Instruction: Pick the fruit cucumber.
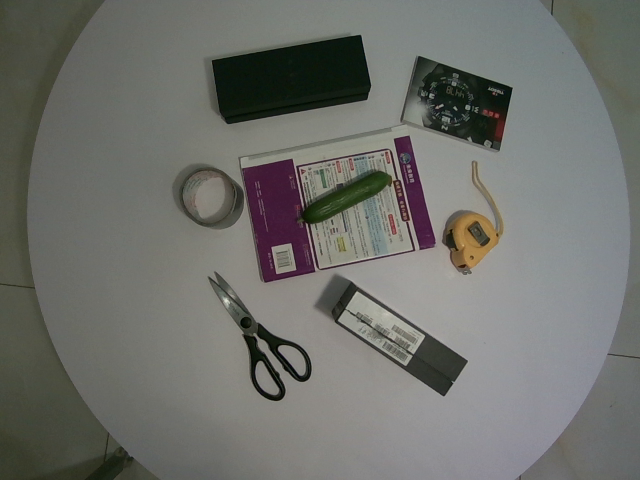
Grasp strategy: vertical